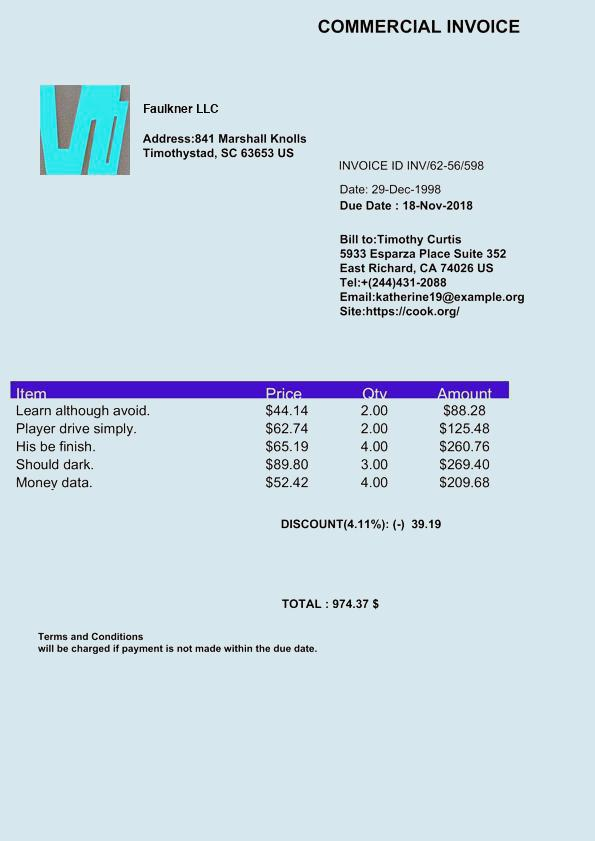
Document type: Invoice